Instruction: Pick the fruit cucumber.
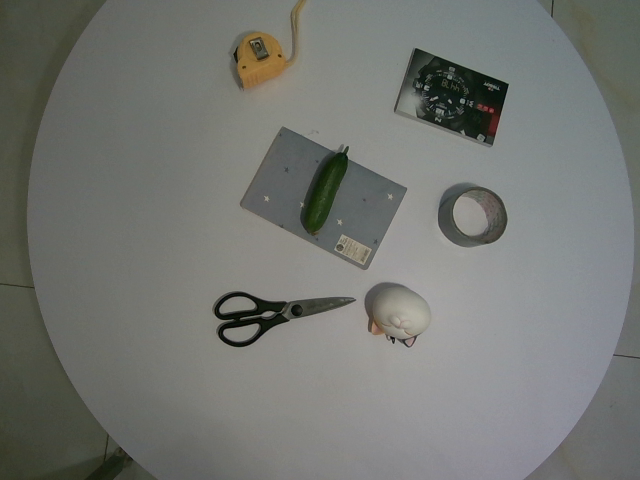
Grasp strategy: vertical